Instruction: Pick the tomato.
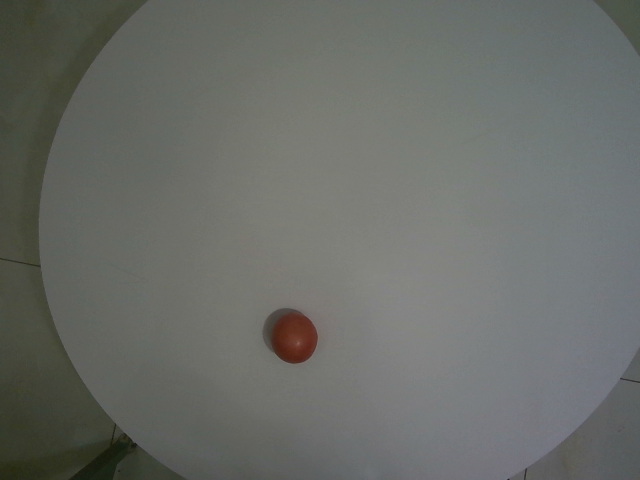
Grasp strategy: vertical